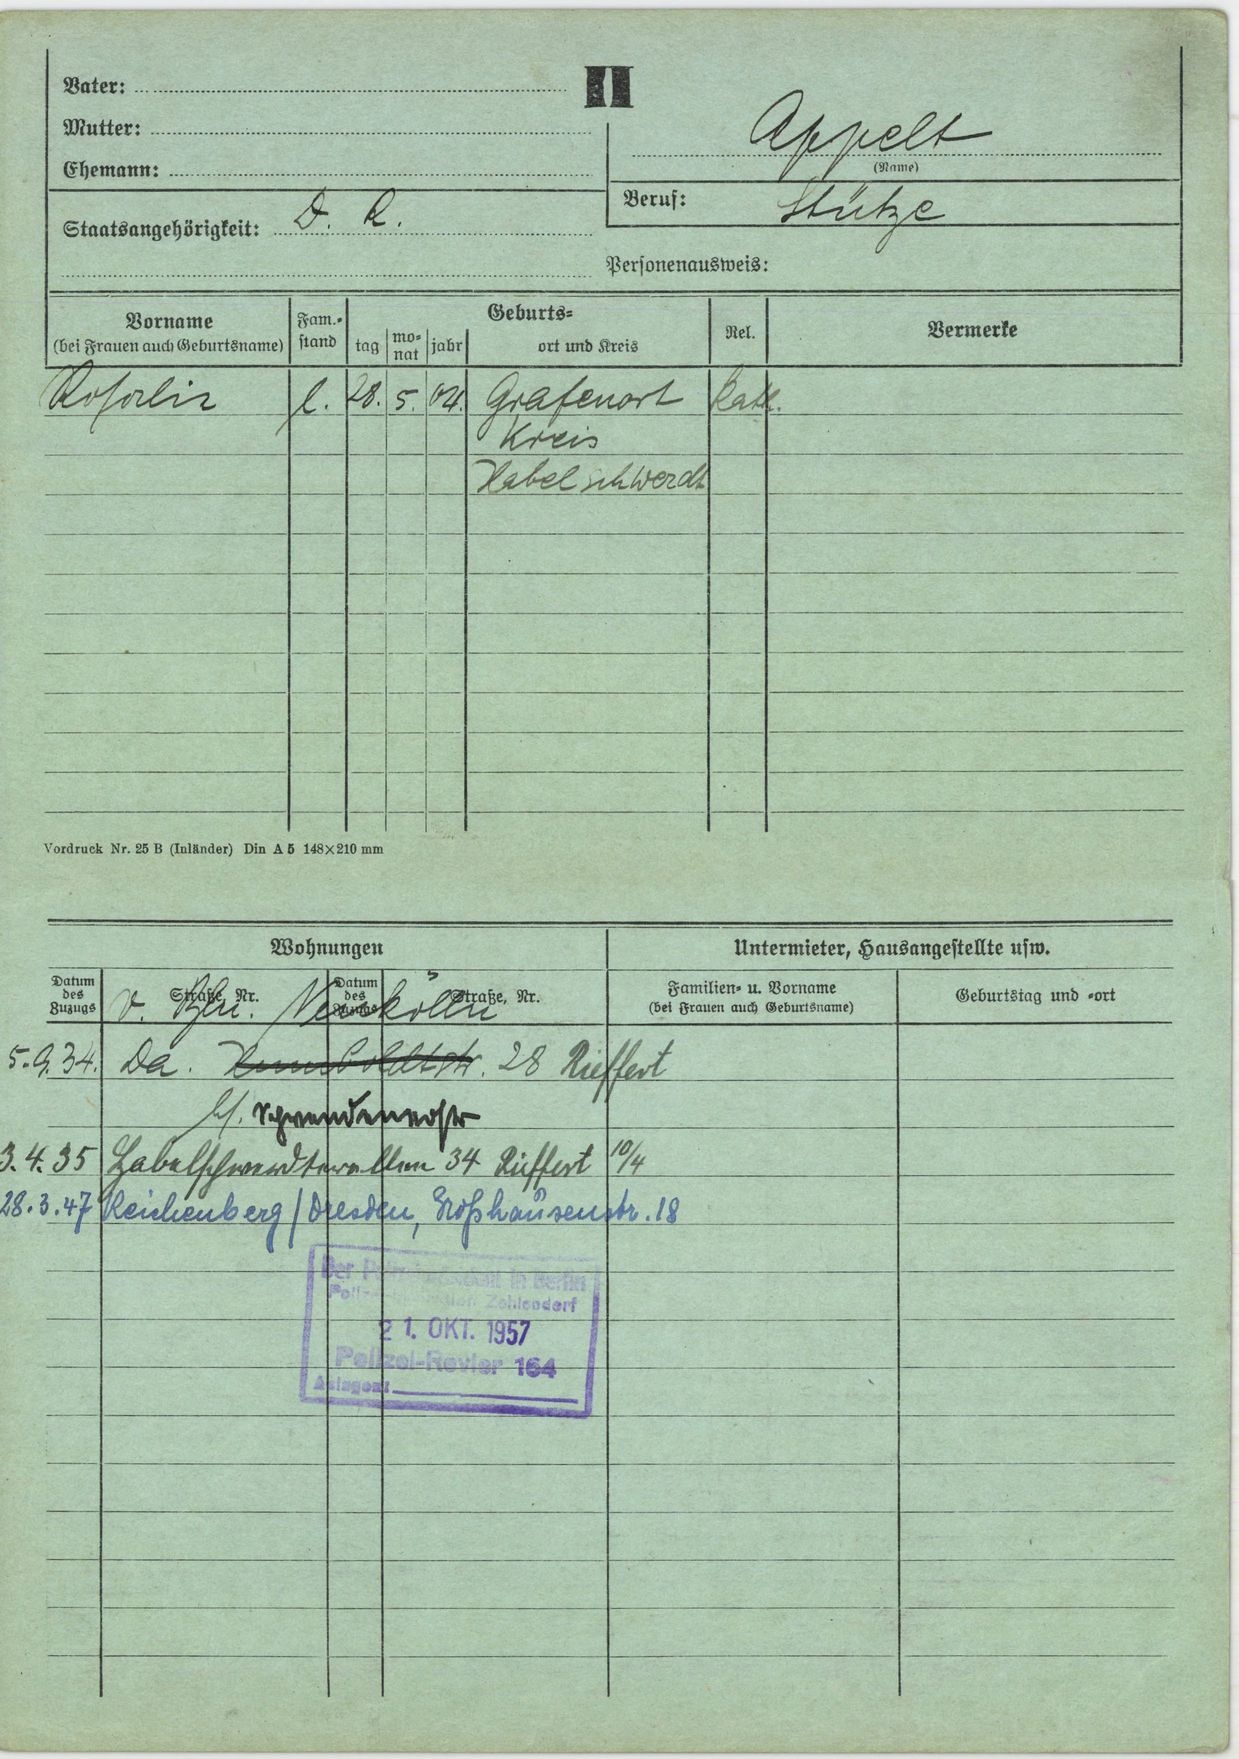
Appelt